Question: What could the diagnosis suggest?
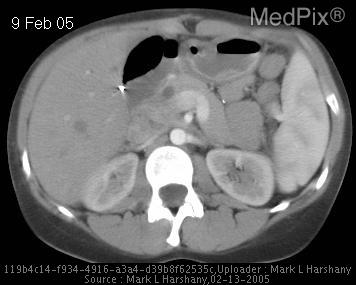
Answer: The possible diagnosis includes Clinical difeerential diagnosis:

•  Acute appendicitis
•  Acute cholecystitis
•  Mesenteric ischemia
•  Volvulus

Imaging findings are diagnostic..